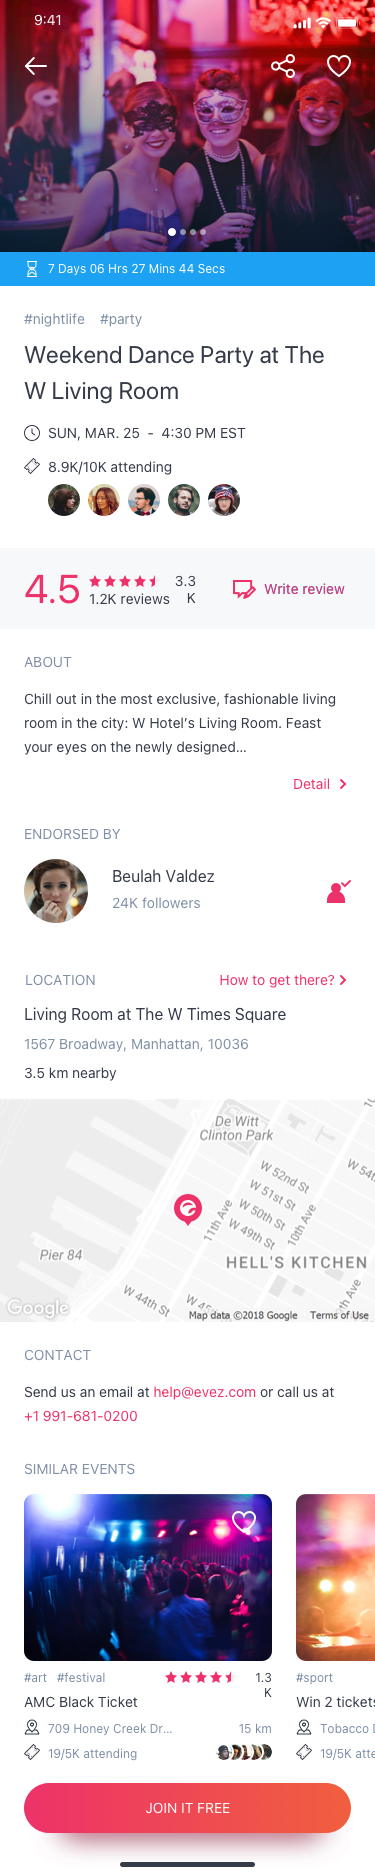
Text in this UI design:
4.5
3.3K
1.2K reviews
Write review
Write review
Chill out in the most exclusive, fashionable living room in the city: W Hotel’s Living Room. Feast your eyes on the newly designed…
ABOUT
Detail
Send us an email at help@evez.com or call us at +1 991-681-0200
CONTACT
SIMILAR EVENTS
AMC Black Ticket
#art
#festival
19/5K attending
709 Honey Creek Dr…
15 km
1.3K
Win 2 tickets to WWE @ MSG
#sport
19/5K attending
Tobacco Dock, London
Weekend Dance Party at The W Living Room
SUN, MAR. 25  -  4:30 PM EST
8.9K/10K attending
#nightlife
#party
ENDORSED BY
LOCATION
Living Room at The W Times Square
1567 Broadway, Manhattan, 10036
3.5 km nearby
How to get there?
7 Days 06 Hrs 27 Mins 44 Secs